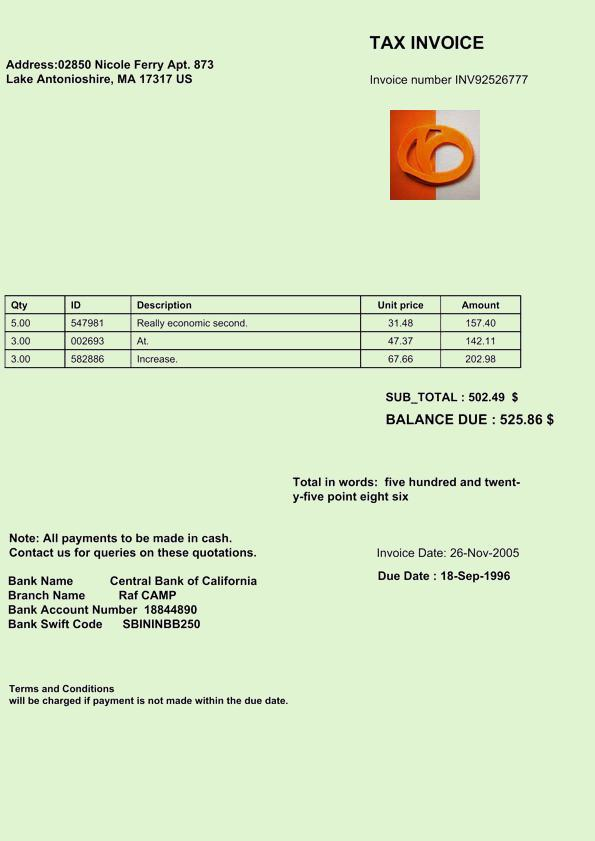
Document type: Invoice